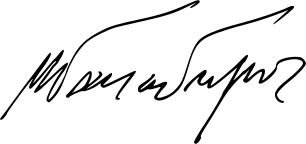
Signature of: loukas papademos